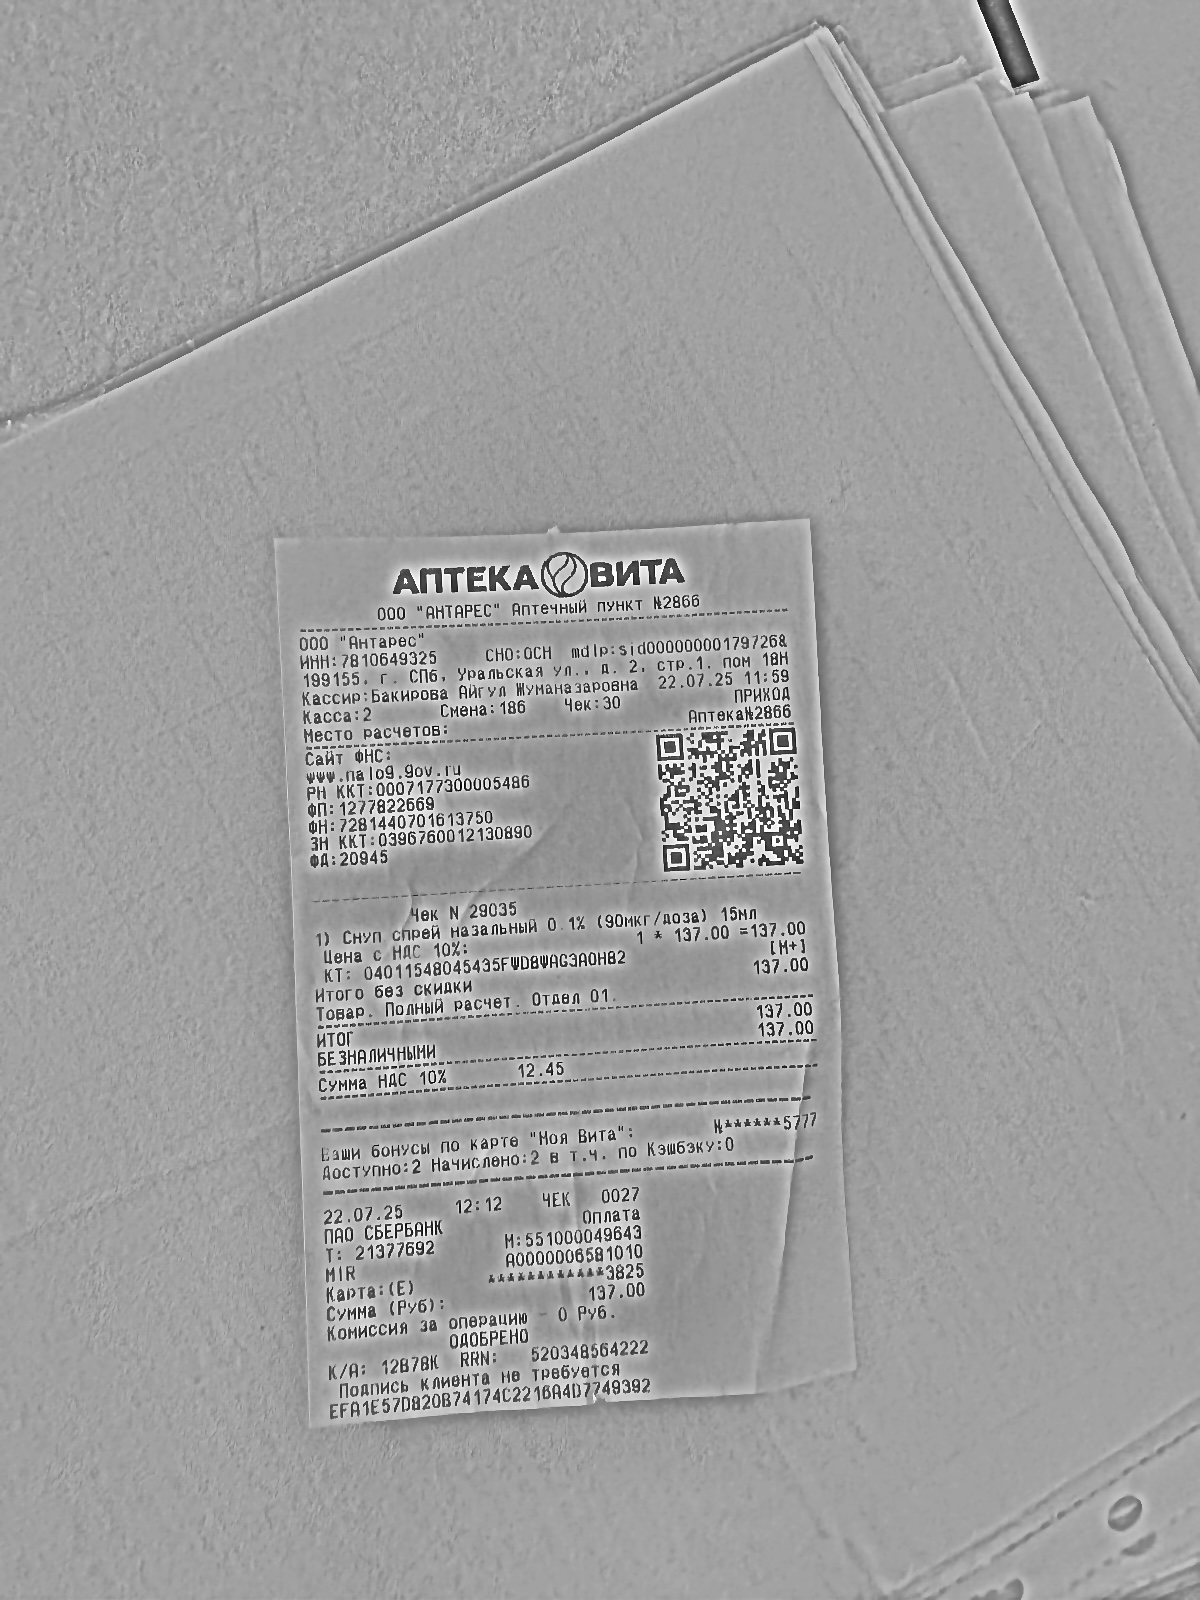
Продавец: ООО "Антарес"
ИНН: 7810649325
Дата: 22.07.25
Товары: Снуп спрей назальный 0.1% (90мкг/доза) 15мл
Количество: 1
Цена: 137.00
Сумма: 137.00
Итого: 137.00